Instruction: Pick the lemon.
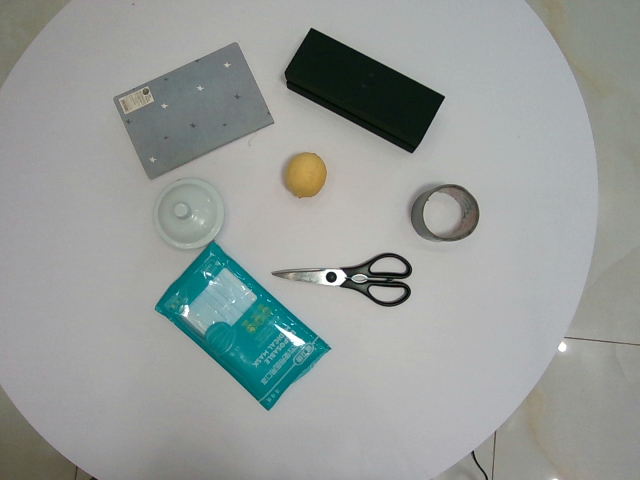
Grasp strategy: vertical